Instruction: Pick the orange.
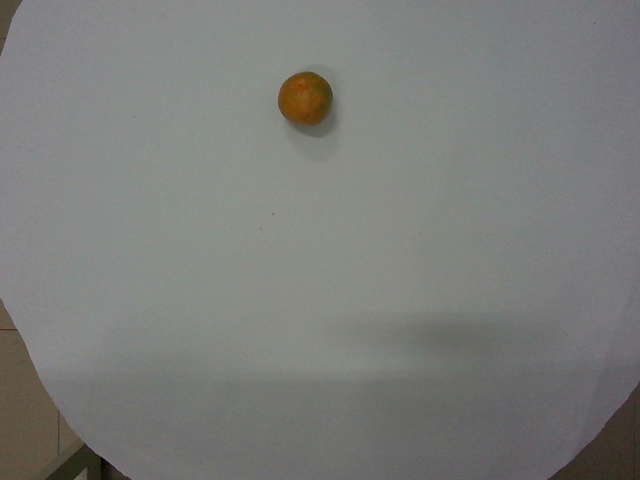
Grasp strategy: vertical